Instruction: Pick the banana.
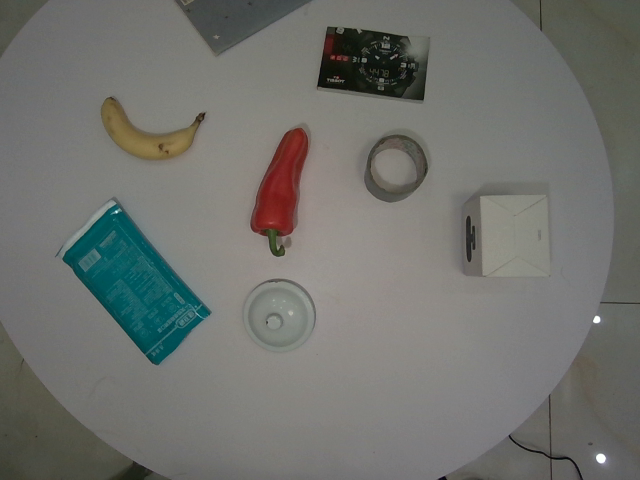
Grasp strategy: vertical